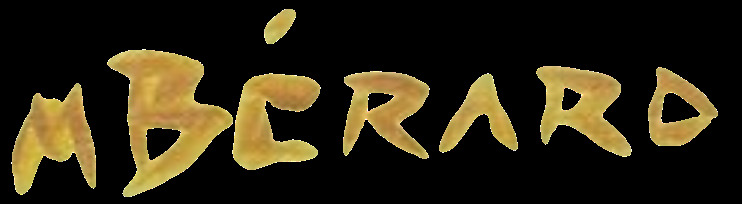
Signature of: q135647531